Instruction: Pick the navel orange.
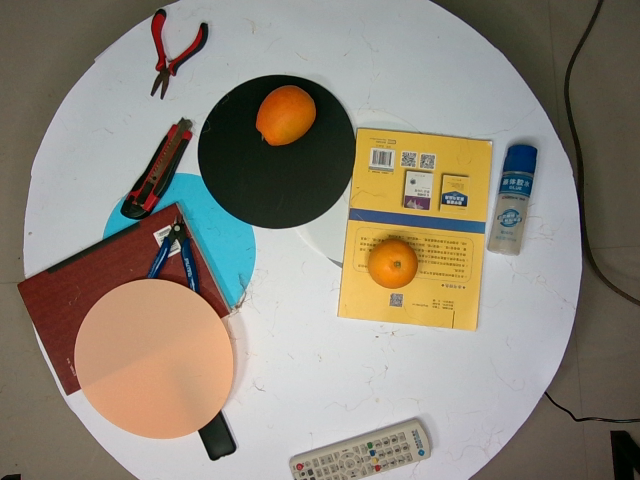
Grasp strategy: vertical